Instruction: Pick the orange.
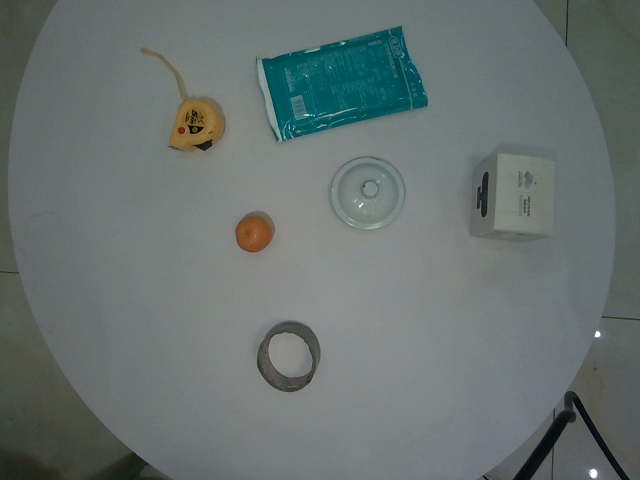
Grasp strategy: vertical